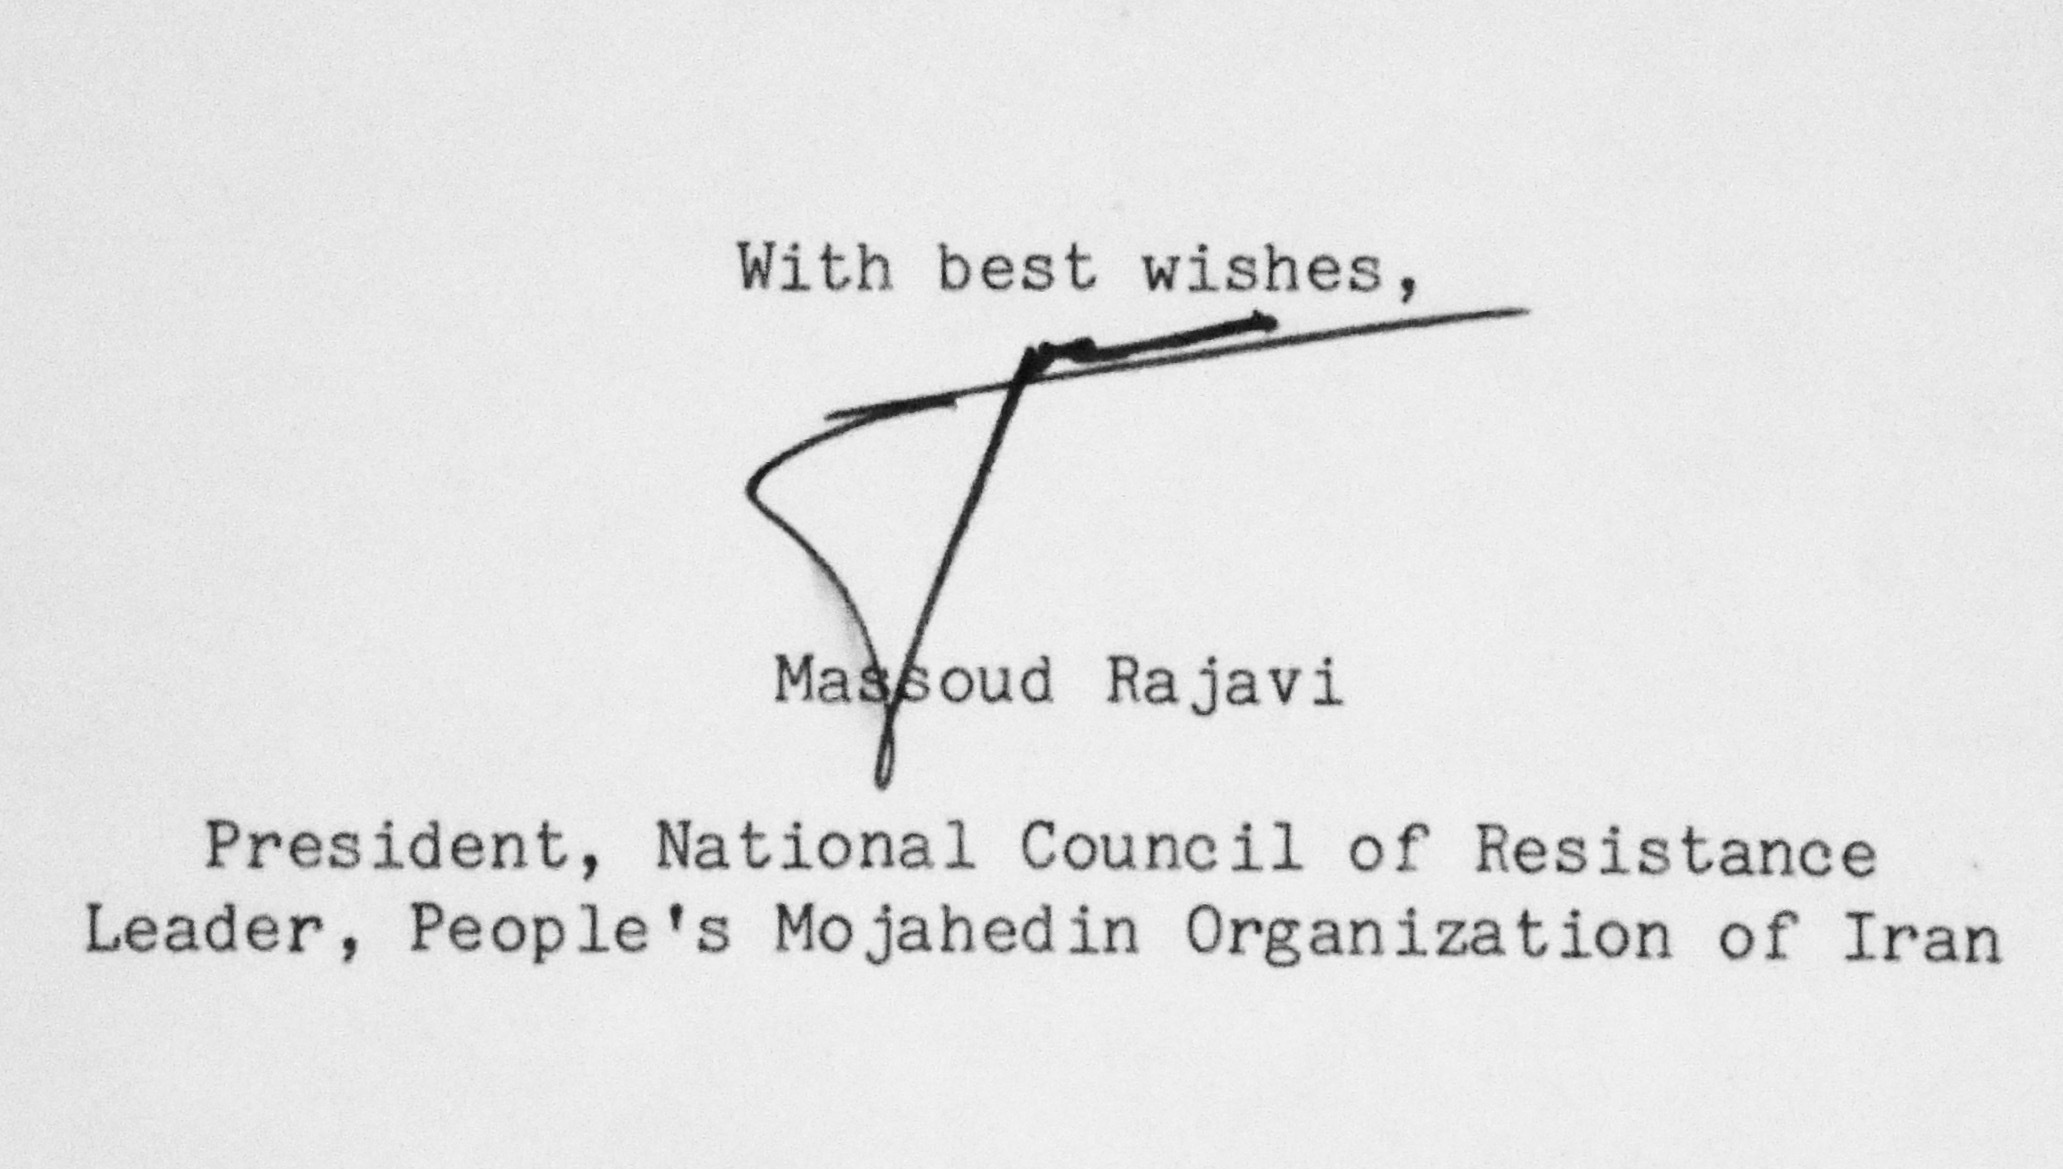
Signature of: massoud rajavi